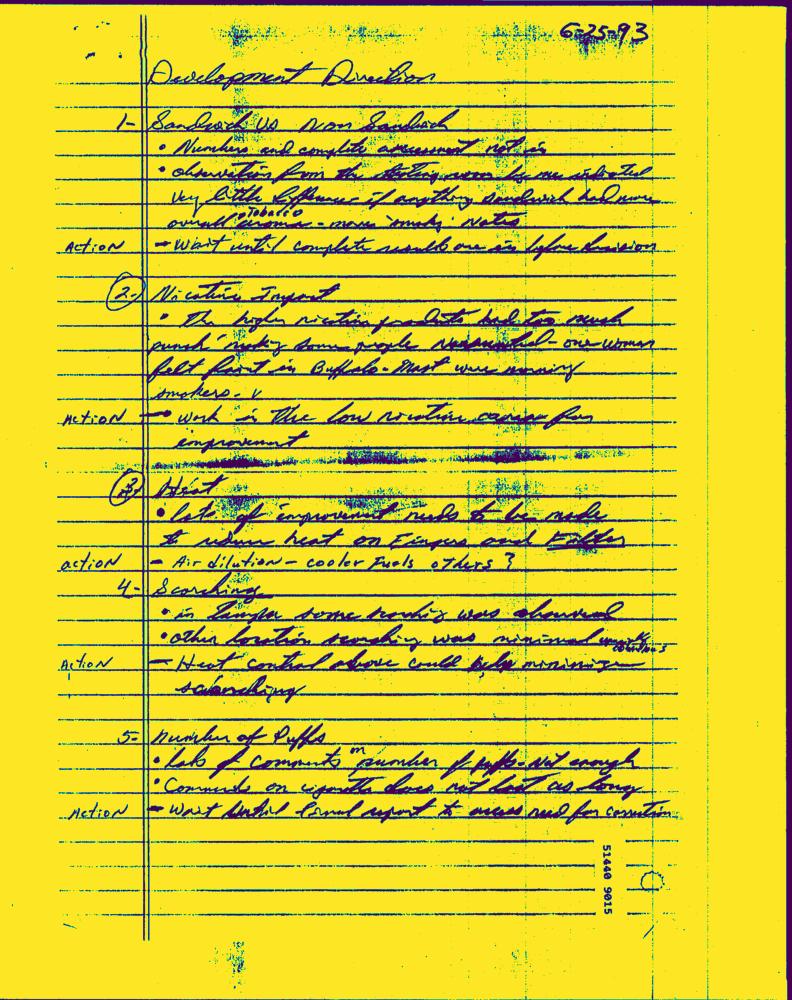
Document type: Hand-Written